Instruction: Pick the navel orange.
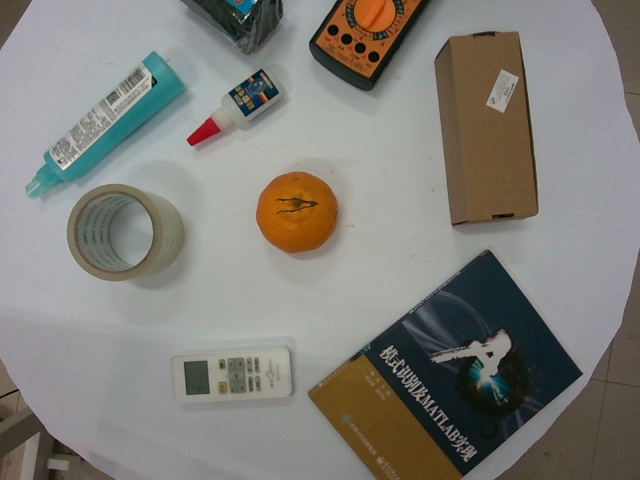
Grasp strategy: vertical